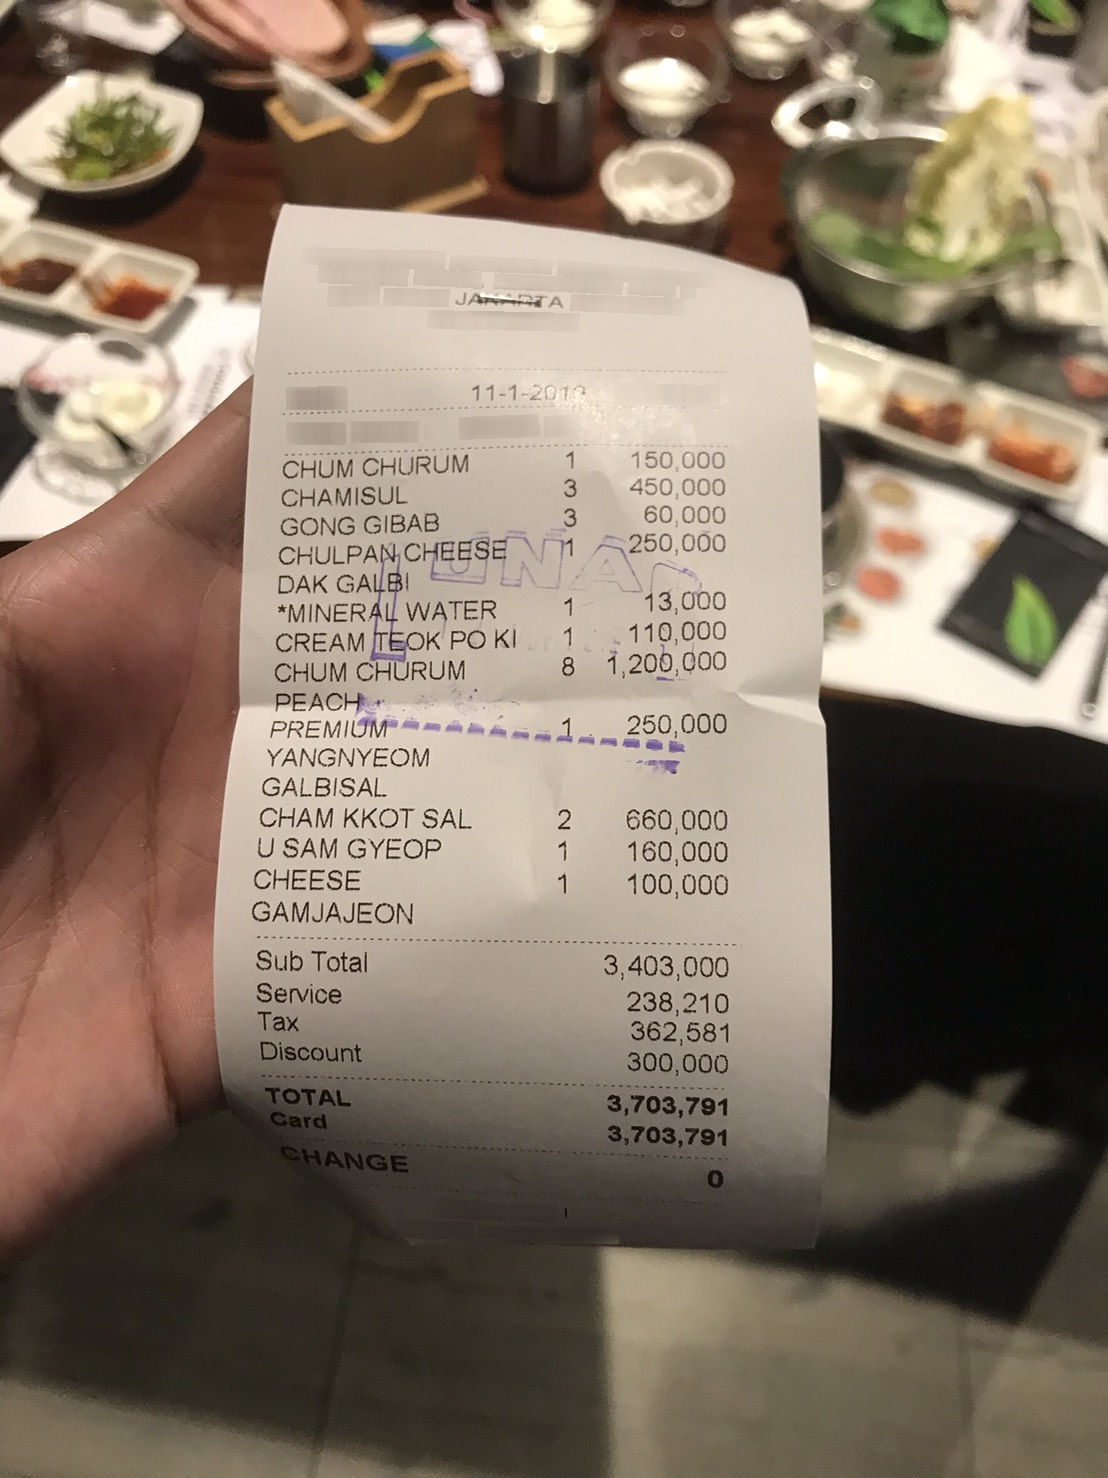
Number of items: 11
Subtotal: 3,403,000
Service charge: 238,210
Tax: 362,581
Total: 3,703,791
OCR text regions:
text: CHUM
text: CHURUM
text: 1
text: 150,000
text: CHAMISUL
text: 3
text: 450,000
text: GONG
text: GIBAB
text: 3
text: 60,000
text: CHULPAN
text: CHEESE
text: DAK
text: GALBI
text: 1
text: 250,000
text: *
text: MINERAL
text: WATER
text: 1
text: 13,000
text: CREAM
text: TEOK
text: PO
text: KI
text: 1
text: 110,000
text: CHUM
text: CHURUM
text: PEACH
text: 8
text: 1,200,000
text: PREMIUM
text: YANGNYEOM
text: GALBISAL
text: 1
text: 250,000
text: CHAM
text: KKOT
text: SAL
text: 2
text: 660,000
text: U
text: SAM
text: GYEOP
text: 1
text: 160,000
text: CHEESE
text: GAMJAJEON
text: 1
text: 100,000
text: Sub
text: Total
text: 3,403,000
text: Service
text: 238,210
text: Tax
text: 362,581
text: Discount
text: 300,000
text: TOTAL
text: 3,703,791
text: Card
text: 3,703,791
text: CHANGE
text: 0